Question: What appears to be the issue?
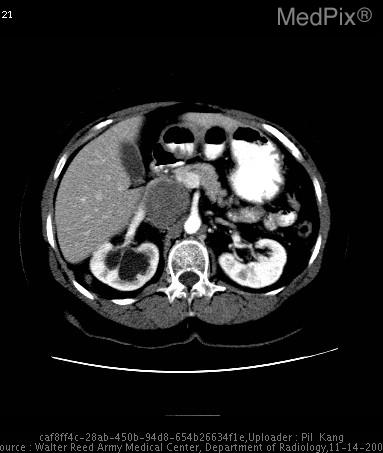
Answer: The findings suggest CT with intravenous and oral contrast material demonstrates a large retroperitoneal mass with central dystrophic calcifications.  This mass is completely separate from the right kidney, which other than the hydronephrosis and the presence of the ureteral stent, is otherwise unremarkable.  The liver was also normal.

Superior images demonstrate a "beak sign" with the inferior vena cava and the left renal vein, strongly suggestive of the vascular origin of this tumor.

Note the presence of the ureteral stent, and the image demonstrating that the mass has extrinsic mass effect on the course of the ureter, causing the original clinical problem for which this patient was treated.. CT with intravenous and oral contrast material demonstrates a large retroperitoneal mass with central calcifications.  This mass is completely separate from the right kidney, which other than the hydronephrosis and the presence of the ureteral stent, is otherwise unremarkable.  The liver was also normal.

These images demonstrate a "beak sign" with the inferior vena cava, strongly suggestive of the vascular origin of this tumor.. The patient might have a history of Patient is s/p placement of right ureteral stent for extrinsic obstruction of the right ureter due to a "mass" demonstrated on previous non-contrast renal stone protocol CT..